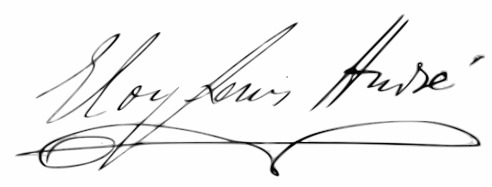
Signature of: eloy luis andré